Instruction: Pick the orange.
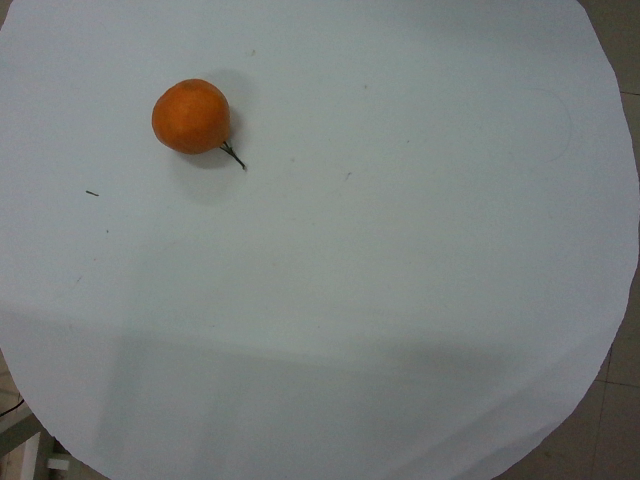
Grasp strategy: vertical